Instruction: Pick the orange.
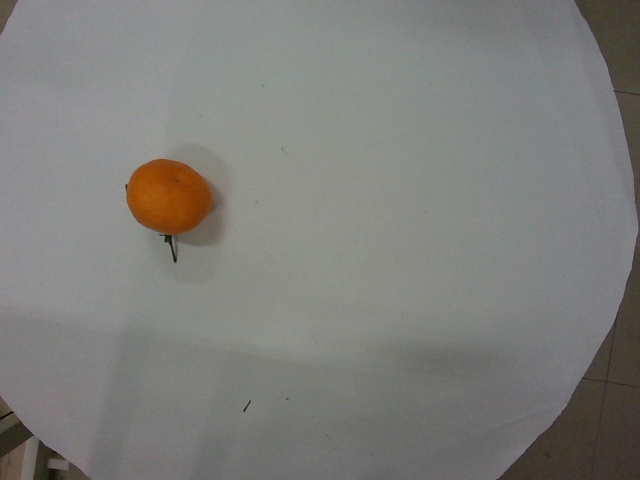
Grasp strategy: vertical